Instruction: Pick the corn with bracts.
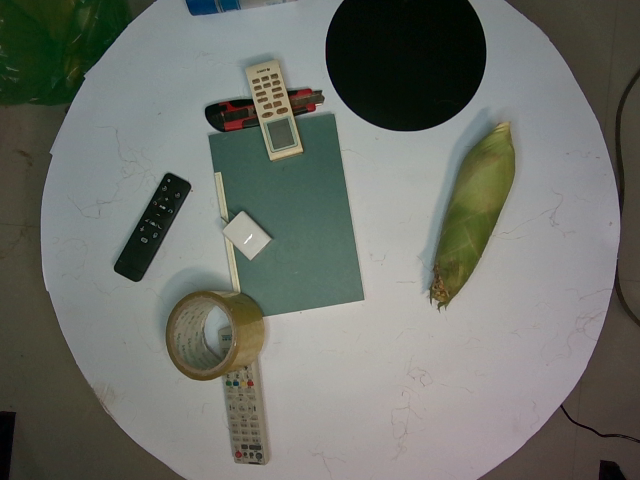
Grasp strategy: vertical